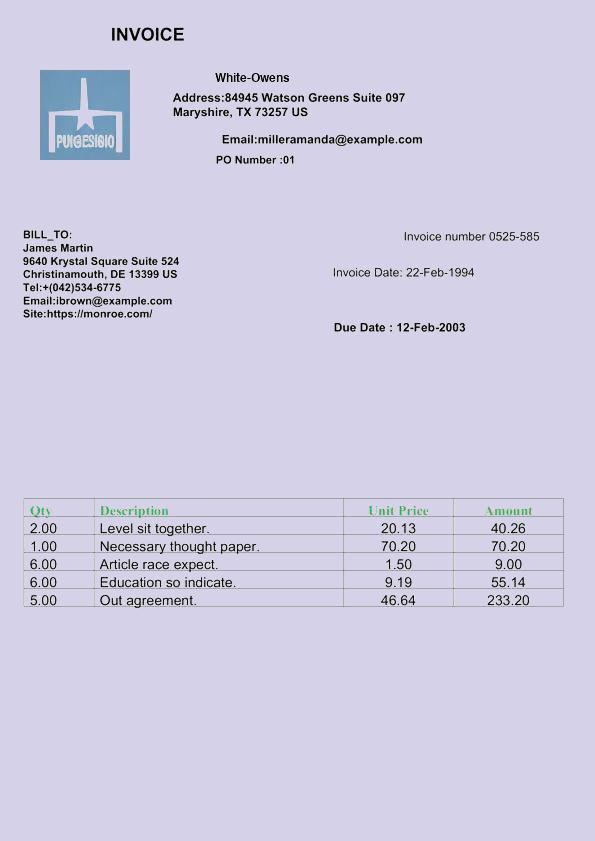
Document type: Invoice